Question: Can you provide the account number mentioned in the document?
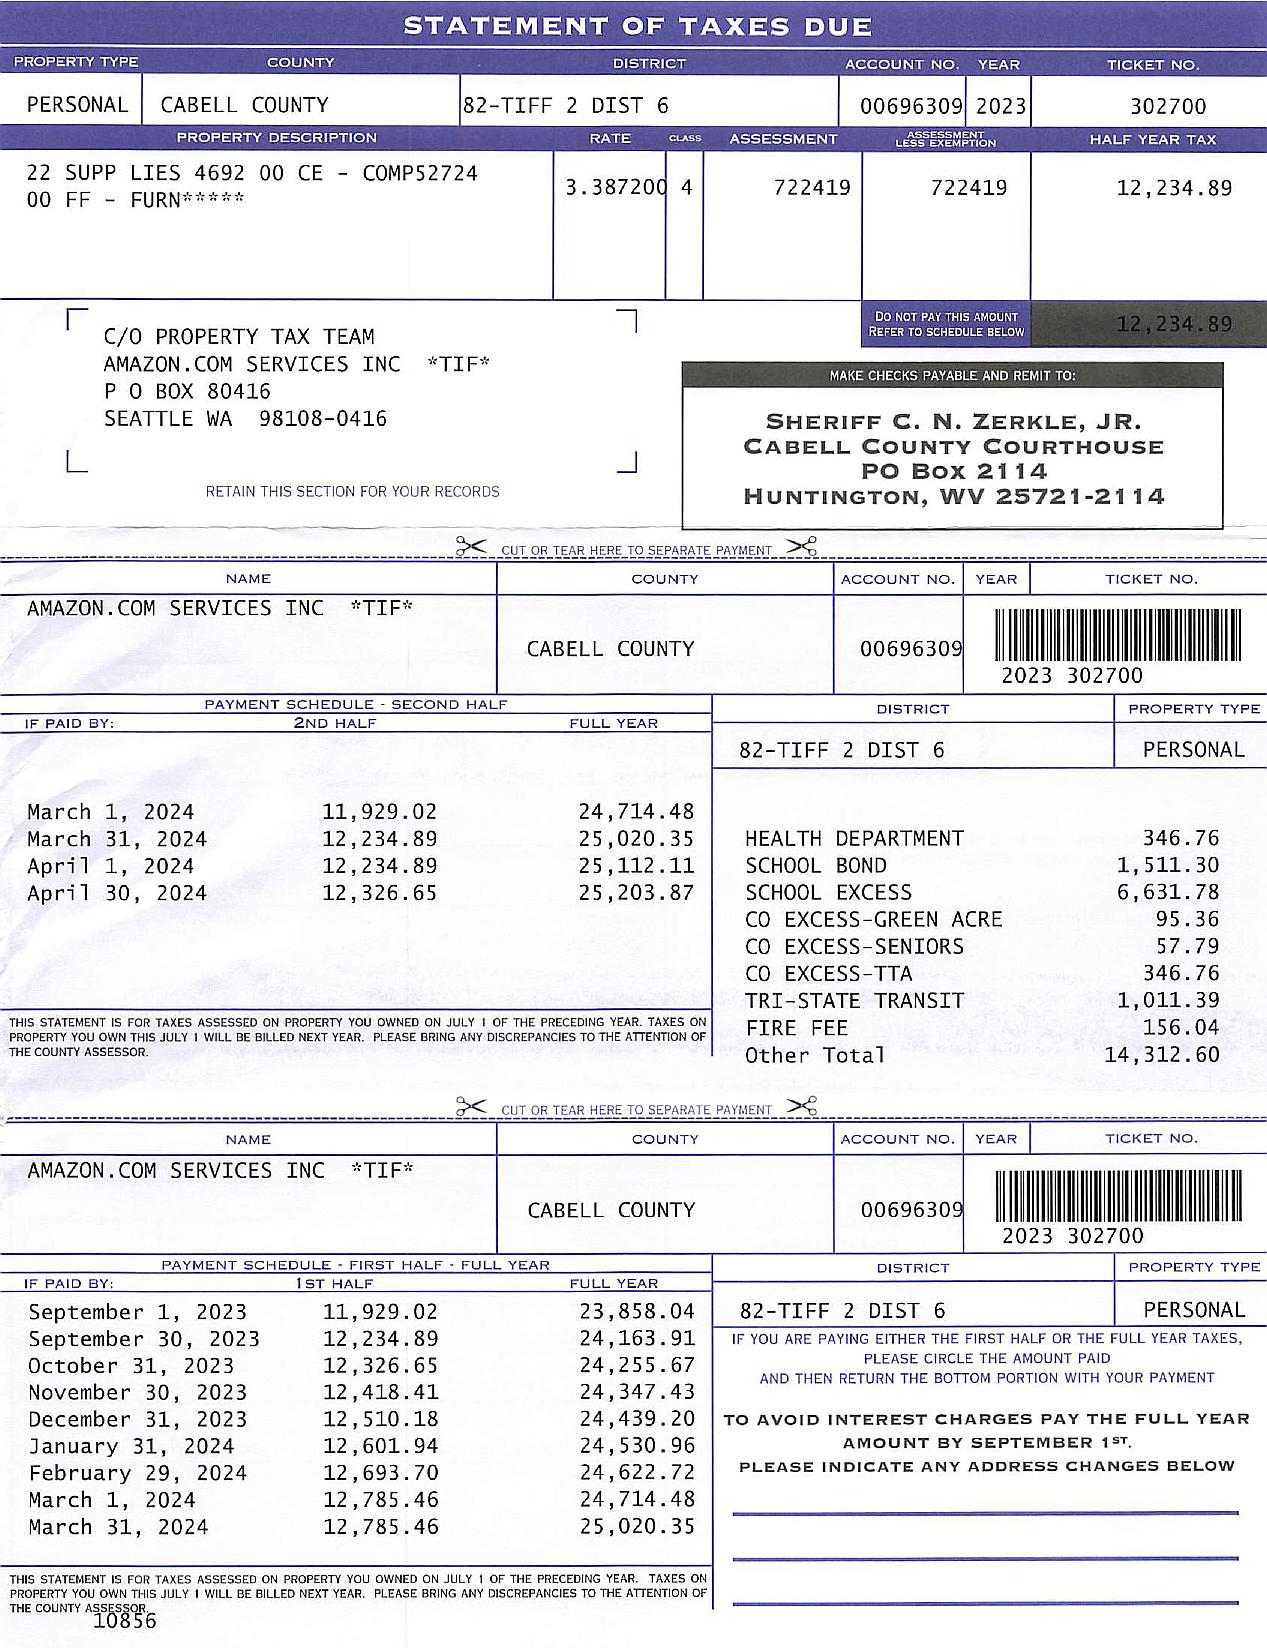
Answer: "00696309"